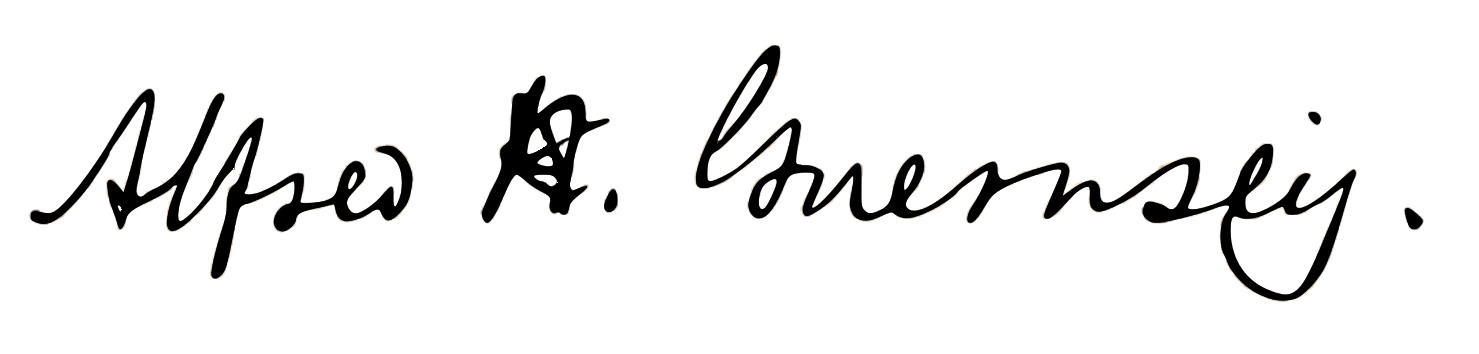
Signature of: alfred hudson guernsey